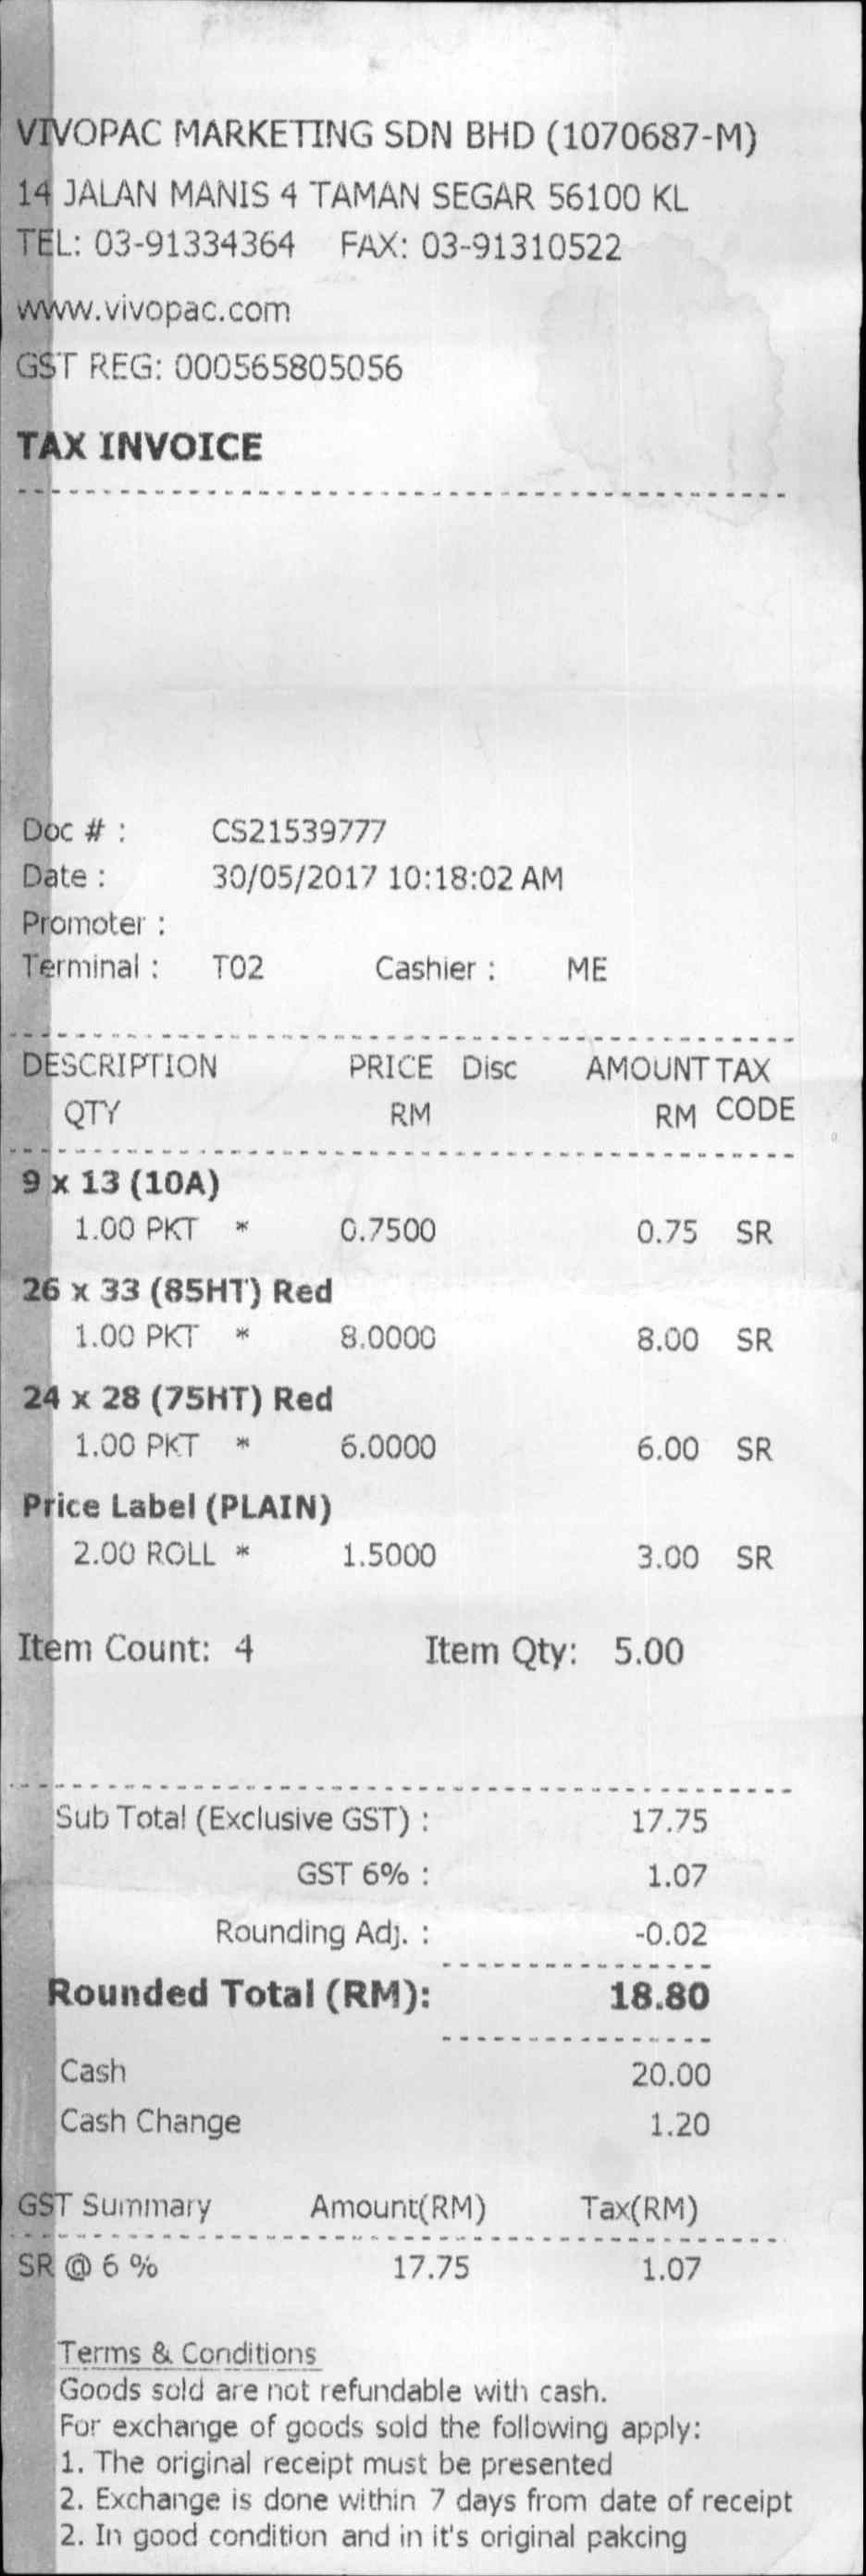
VIVOPAC MARKETING SDN BHD (1070687-M)
14 JALAN MANIS 4 TAMAN SEGAR 56100 KL
TEL: 03-91334364
FAX: 03-91310522
WWW.VIVOPAC.COM
GST REG: 000565805056
TAX INVOICE
DOC # :
CS21539777
DATE :
30/05/2017 10:18:02 AM
PROMOTER :
TERMINAL :
T02
CASHIER :
ME
DESCRIPTION
PRICE
DISC
AMOUNT TAX
QTY
RM
RM
CODE
9 X 13 (10A)
1.00 PKT
*
0.7500
0.75
SR
26 X 33 (85HT) RED
1.00 PKT
*
8.0000
8.00
SR
24 X 28 (75HT) RED
1.00 PKT
*
6.0000
6.00
SR
PRICE LABEL (PLAIN)
2.00 ROLL
*
1.5000
3.00
SR
ITEM COUNT: 4
ITEM QTY: 5.00
SUB TOTAL (EXCLUSIVE GST):
17.75
GST 6% :
1.07
ROUNDING ADJ. :
-0.02
ROUNDED TOTAL (RM):
18.80
CASH
20.00
CASH CHANGE
1.20
GST SUMMARY
AMOUNT(RM)
TAX(RM)
SR @ 6 %
17.75
1.07
TERMS & CONDITIONS
GOODS SOLD ARE NOT REFUNDABLE WITH CASH.
FOR EXCHANGE OF GOODS SOLD THE FOLLOWING APPLY:
1. THE ORIGINAL RECEIPT MUST BE PRESENTED
2. EXCHANGE IS DONE WITHIN 7 DAYS FROM DATE OF RECEIPT
2. IN GOOD CONDITION AND IN IT'S ORIGINAL PAKCING